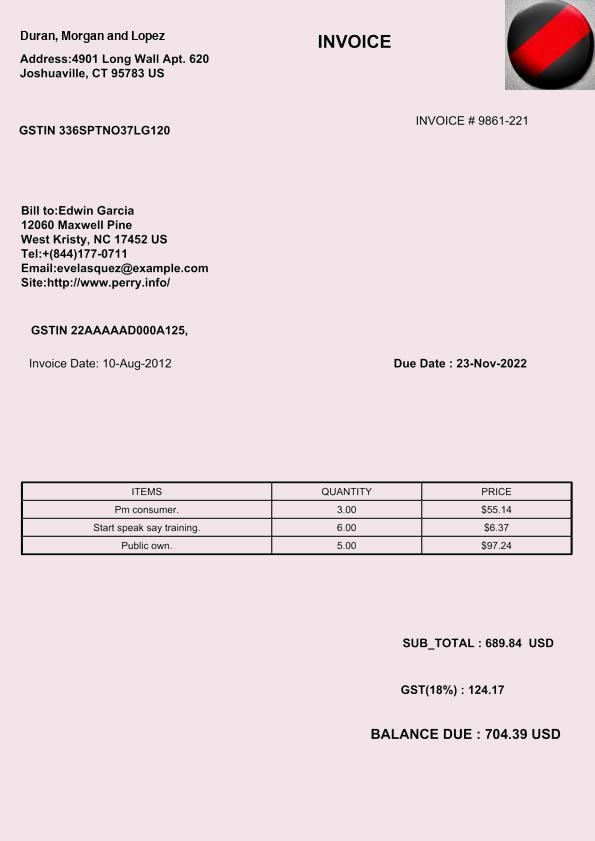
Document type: Invoice